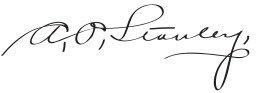
Signature of: augustus owsley stanley